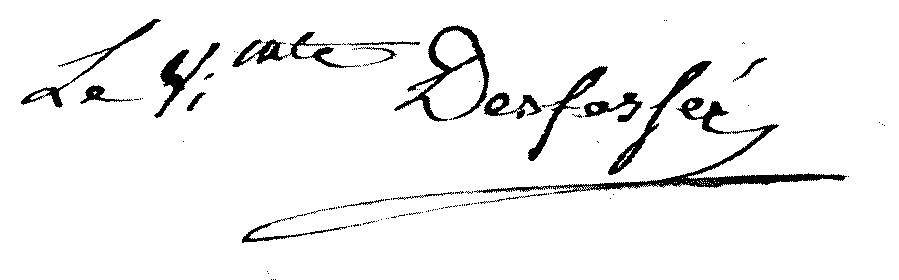
Signature of: charles jean louis des fossés